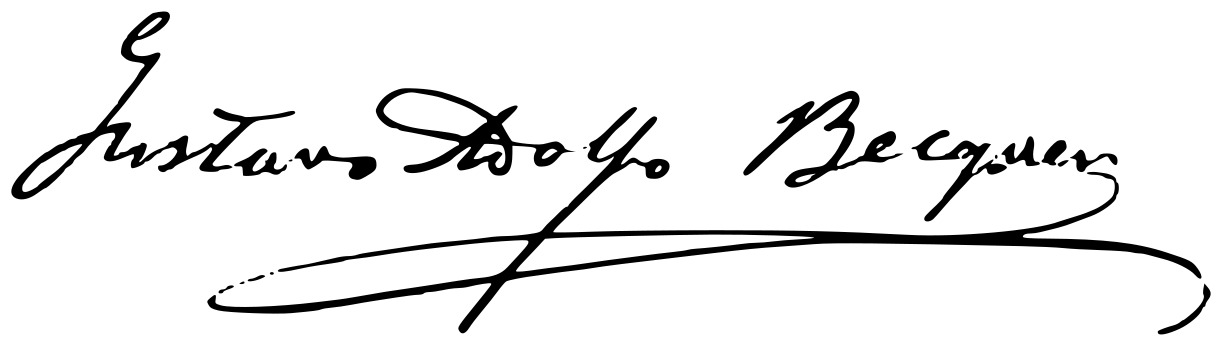
Signature of: gustavo adolfo bécquer